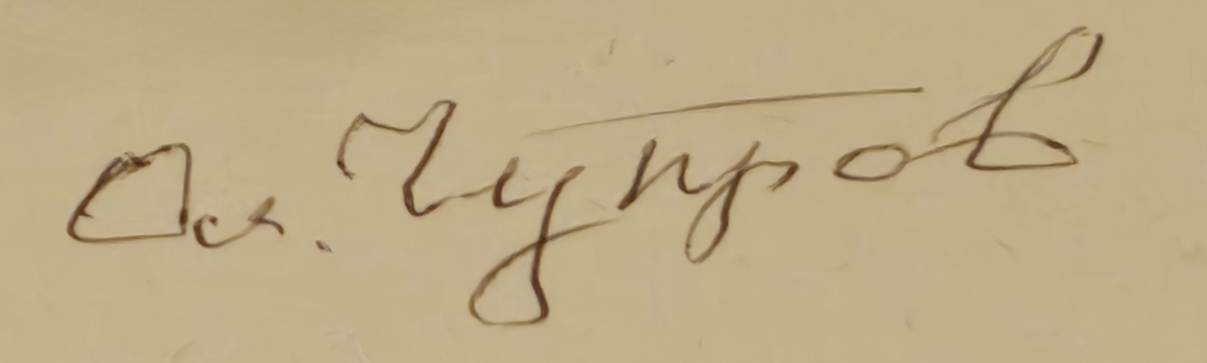
Signature of: oleg chuprov